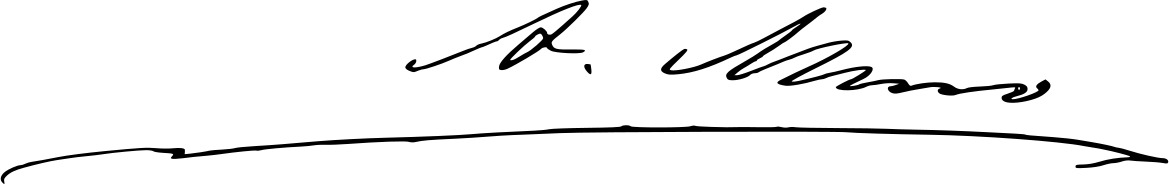
Signature of: ángel muro